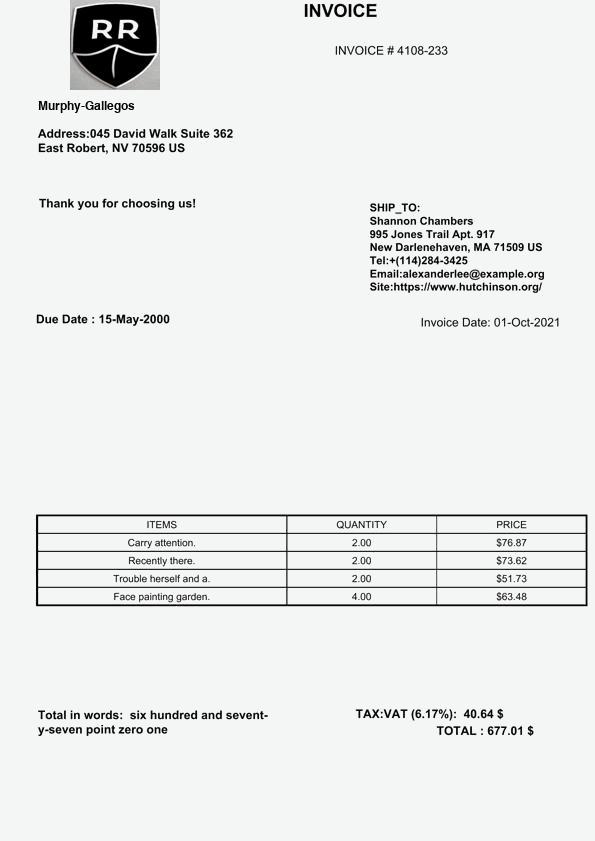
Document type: Invoice